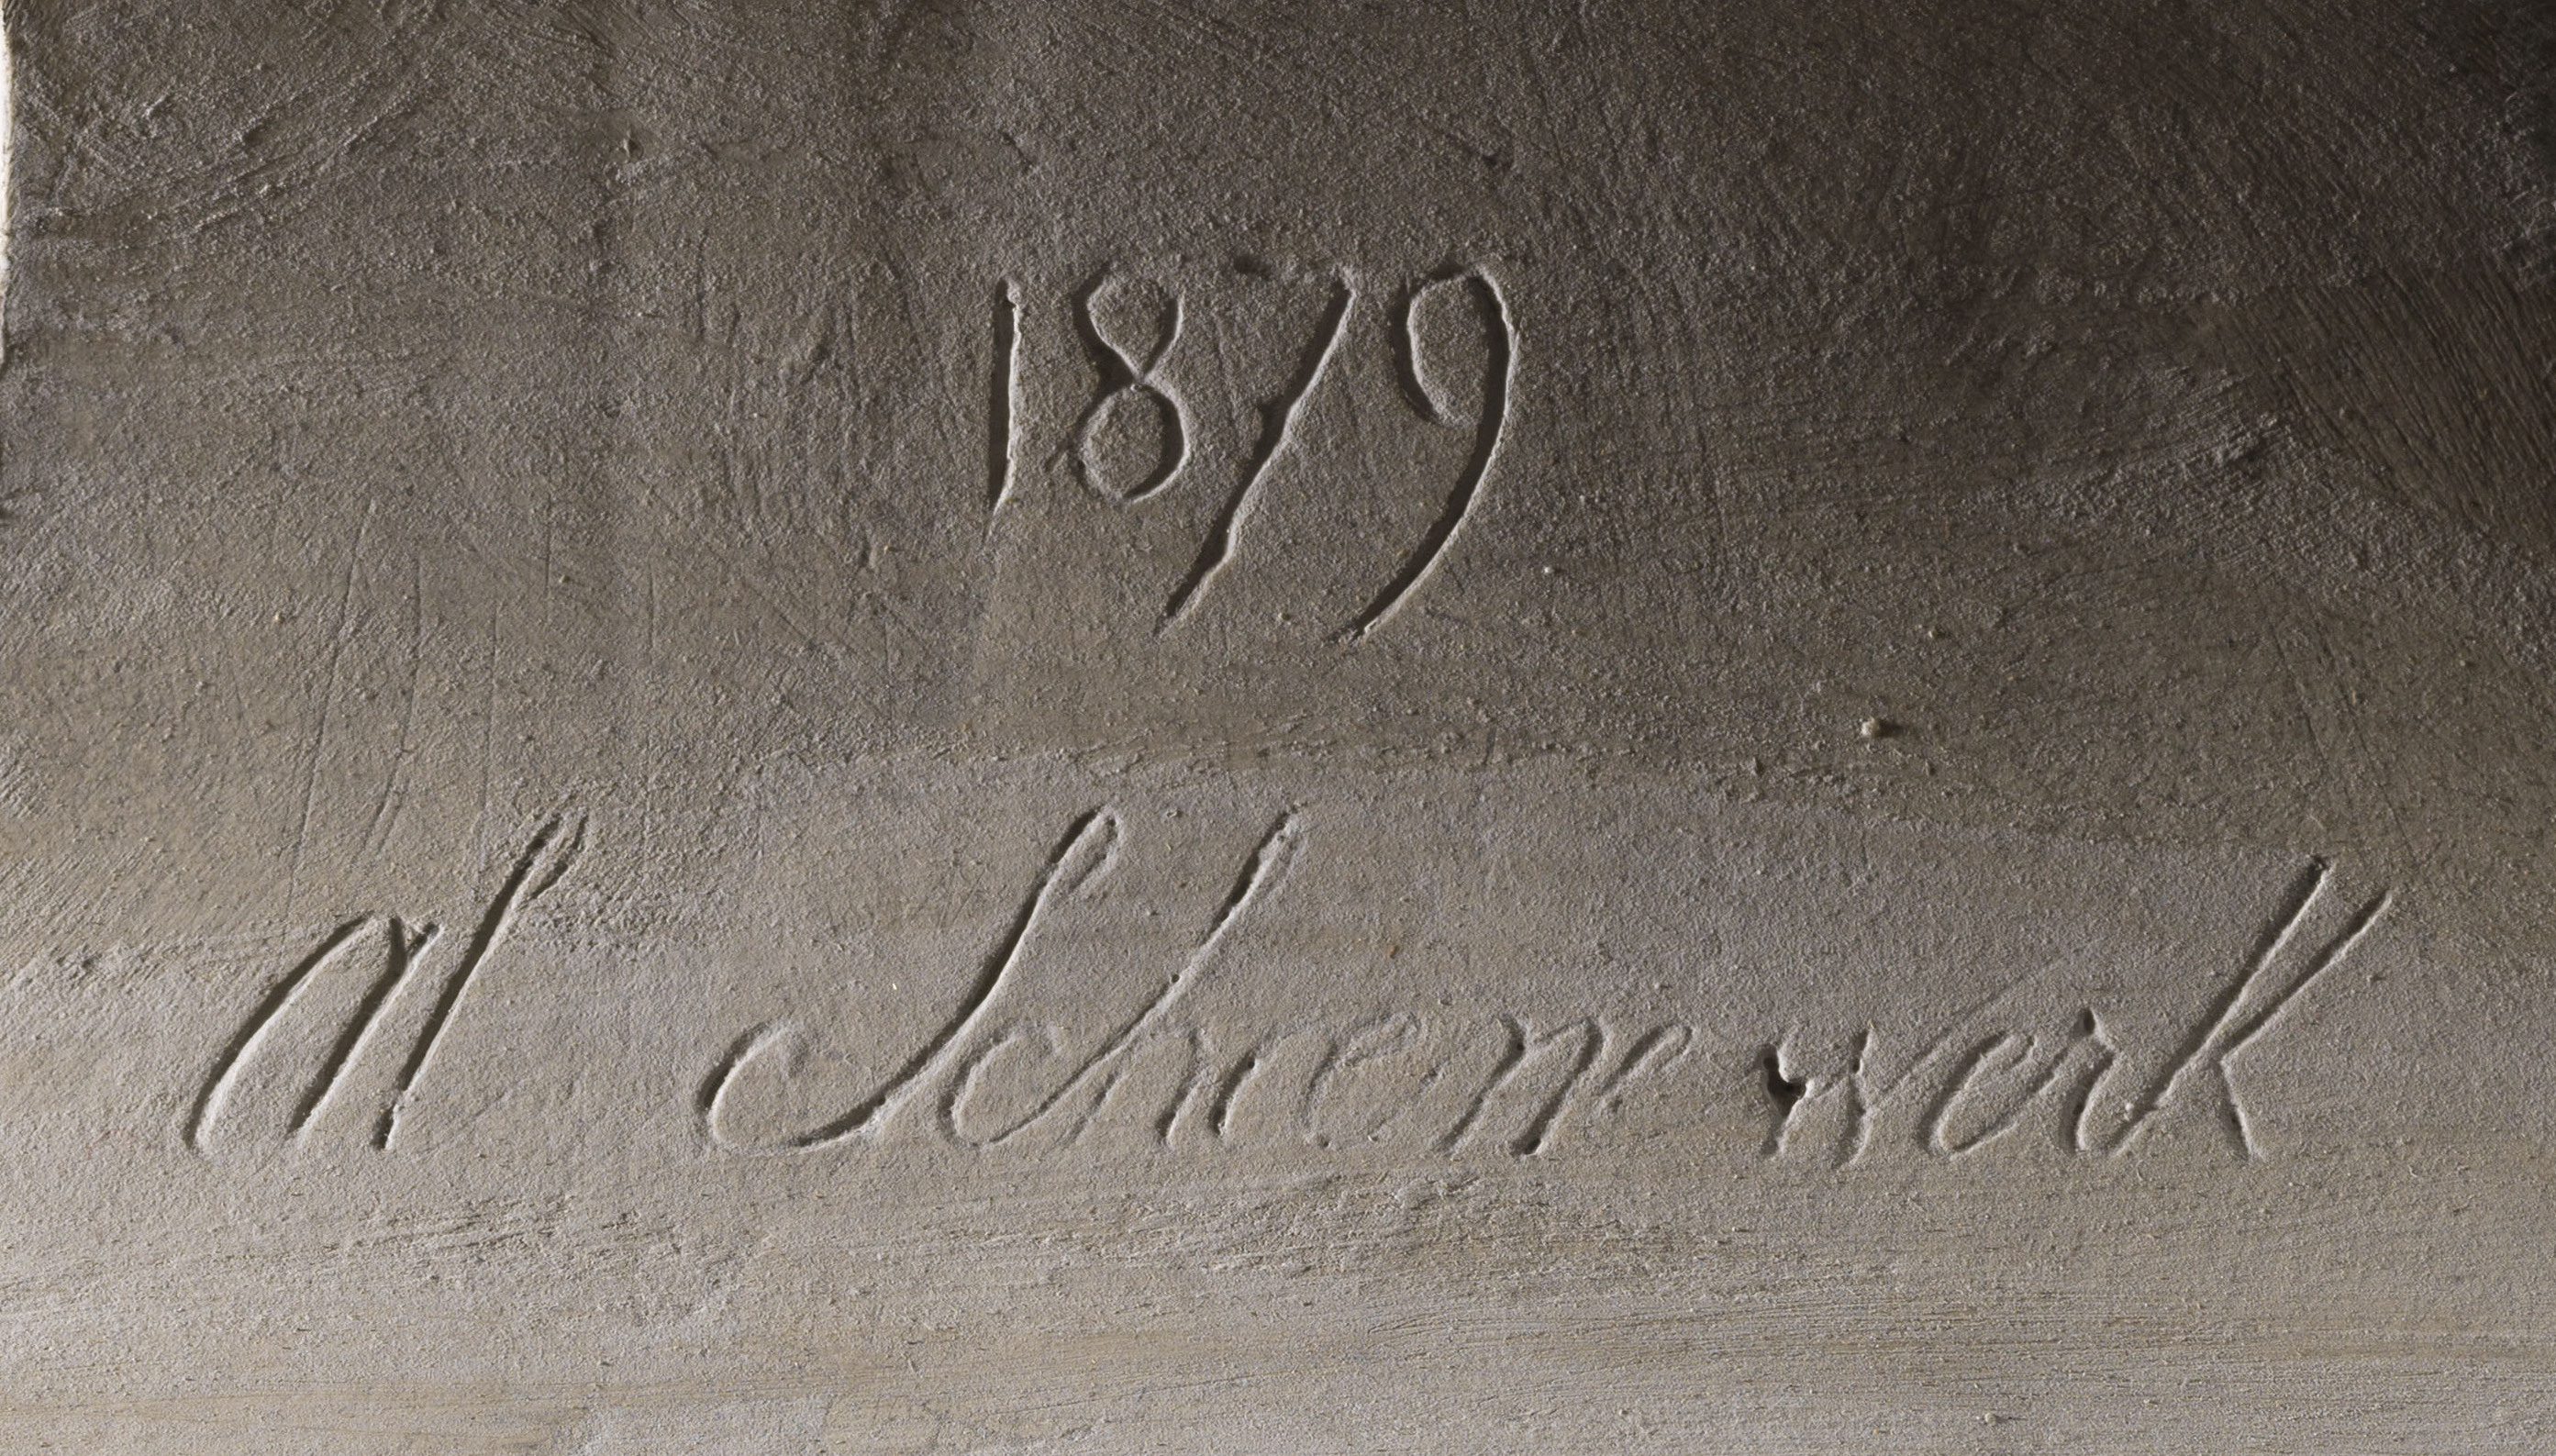
Signature of: pierre alexandre schoenewerk